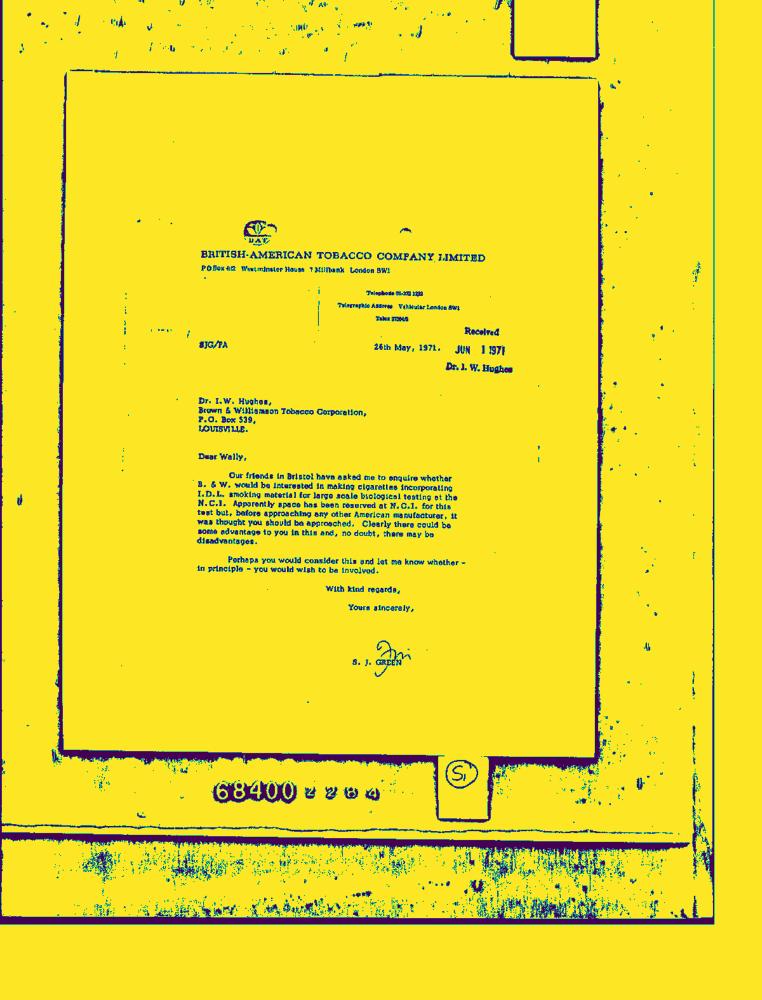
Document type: Letter-Doc